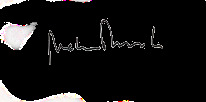
Signature of: mehmet şimşek